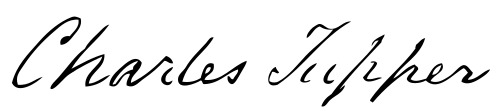
Signature of: charles tupper